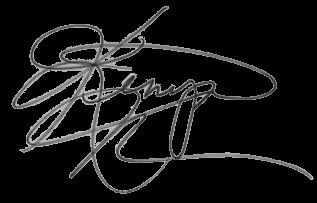
Signature of: kenya moore